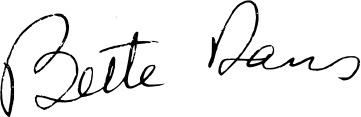
Signature of: bette davis